Question: How does the patient history play a role?
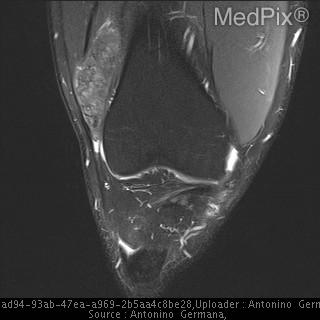
Answer: The patient's history of 40 year old male with history of gout presents with chronic knee pain for 5 months. is key in understanding the case.